Question: What tax district, tax-rate area, or tax area code is specified in the document?
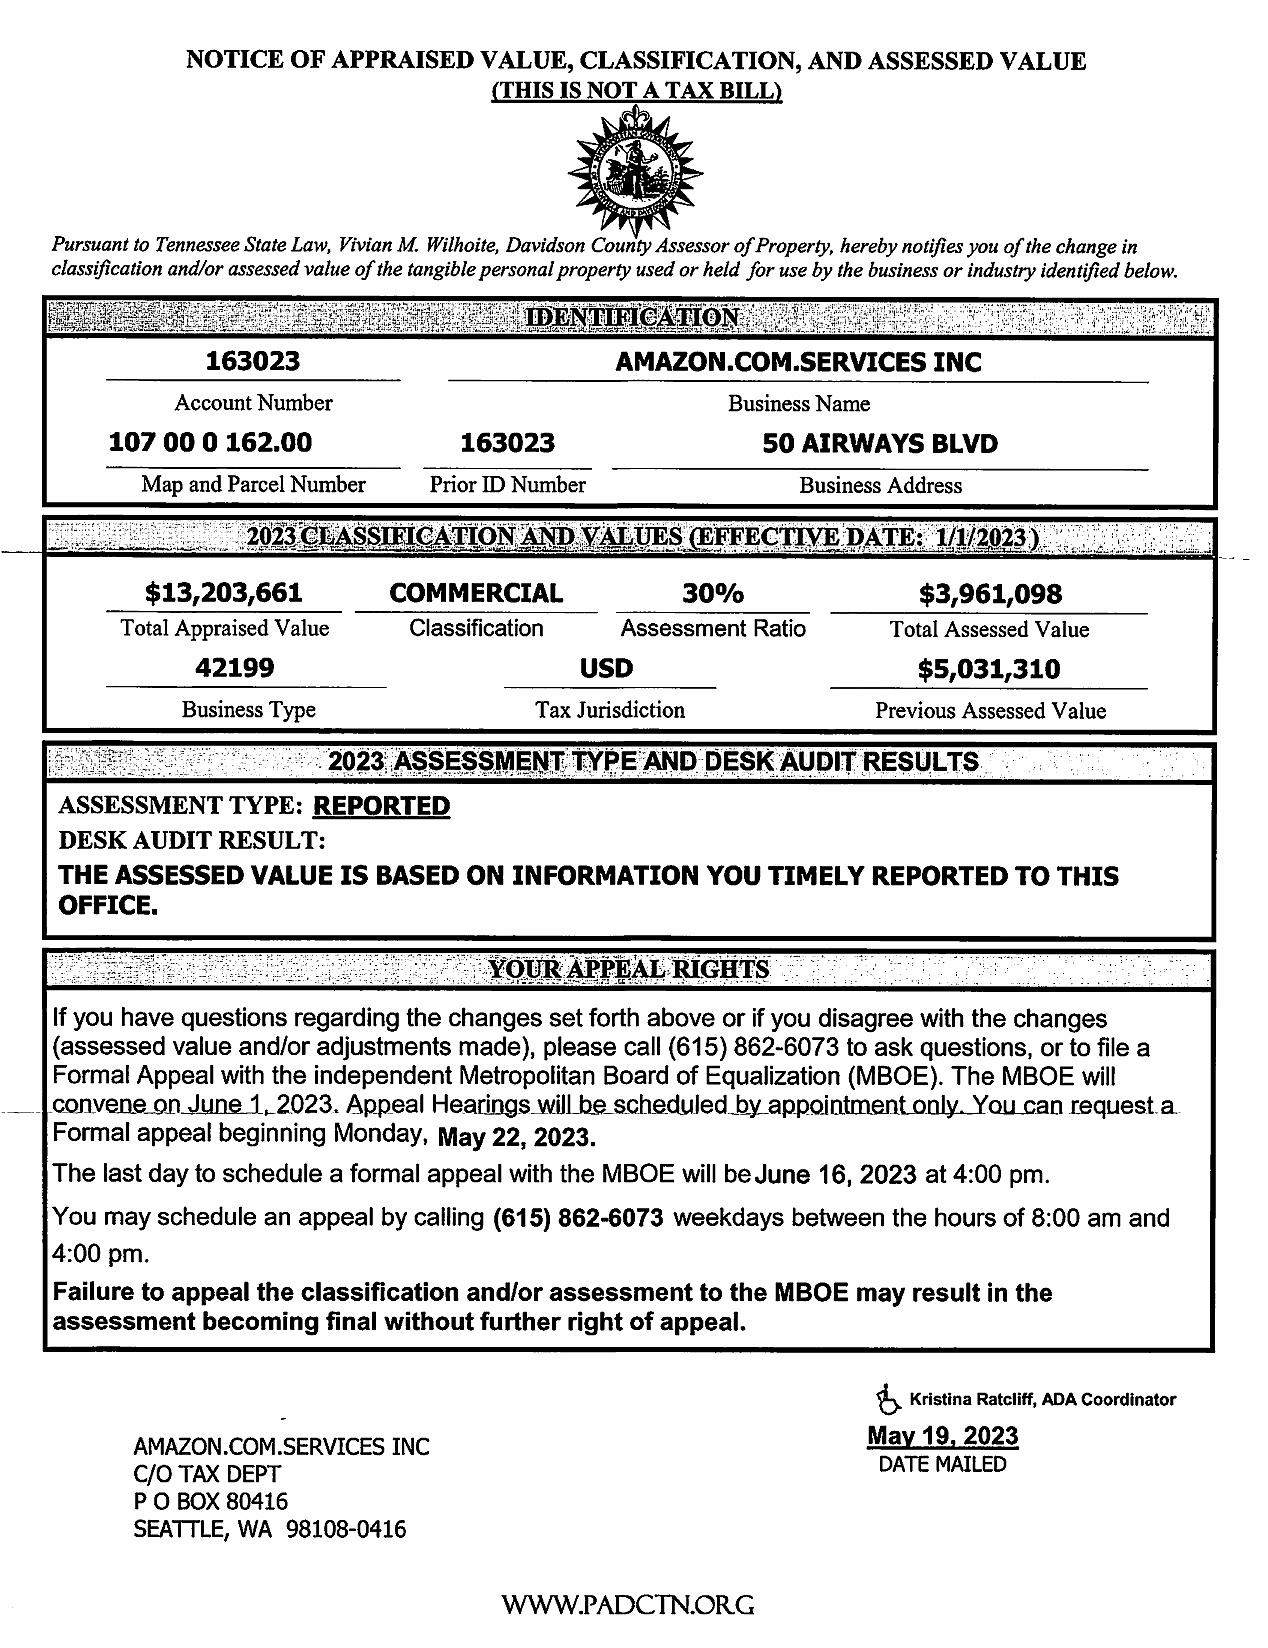
Answer: "USD"